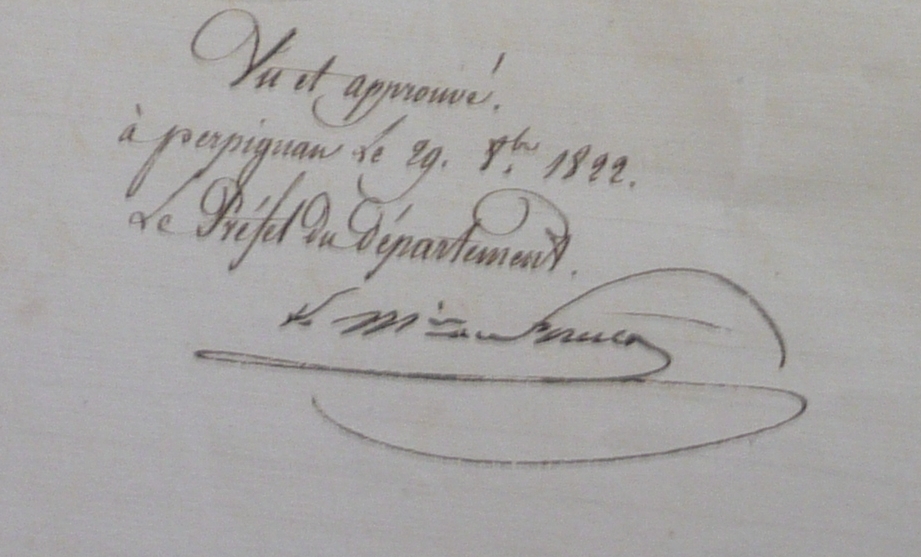
Signature of: marie joseph de foresta